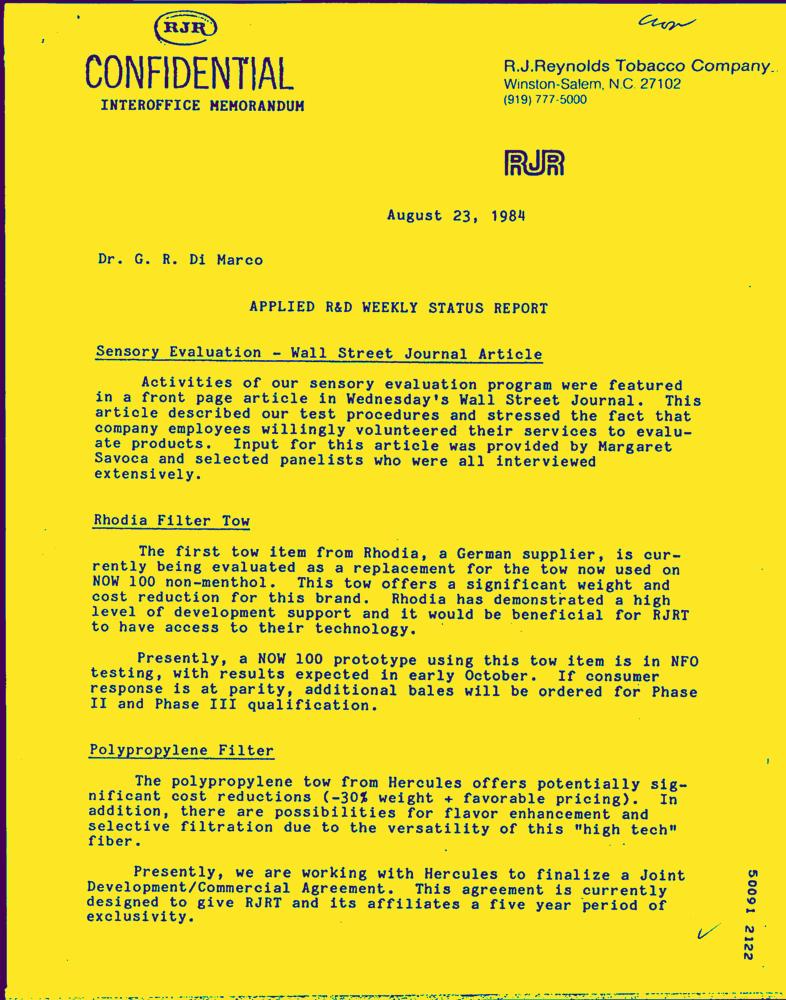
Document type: Letter-Doc